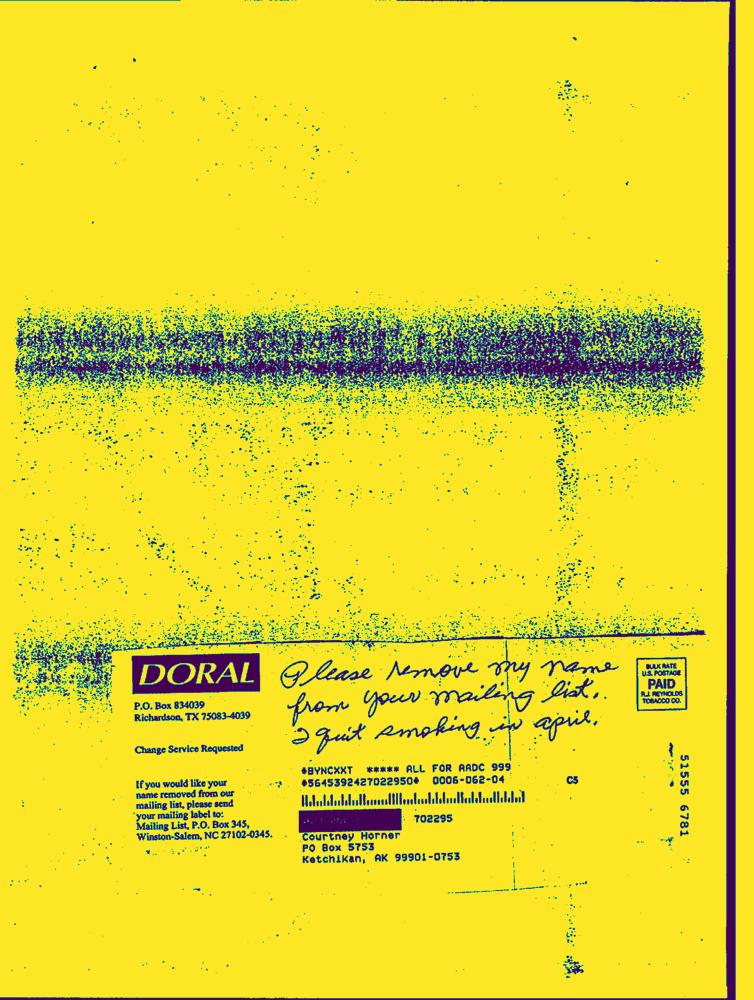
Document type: Hand-Written